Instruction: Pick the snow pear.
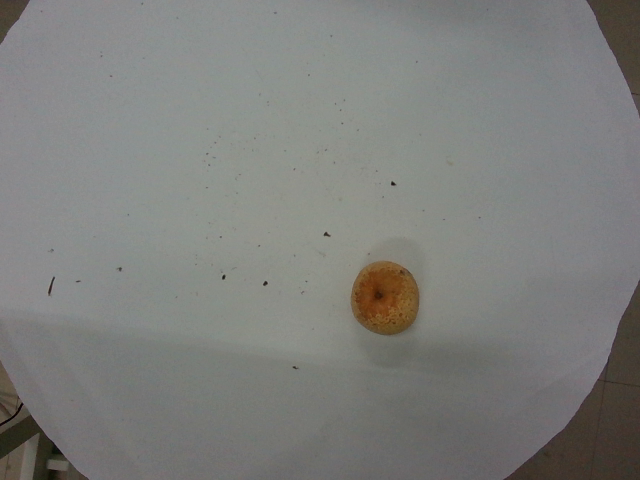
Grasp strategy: vertical